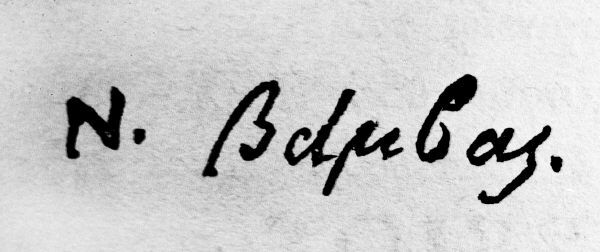
Signature of: neophytus vamvas